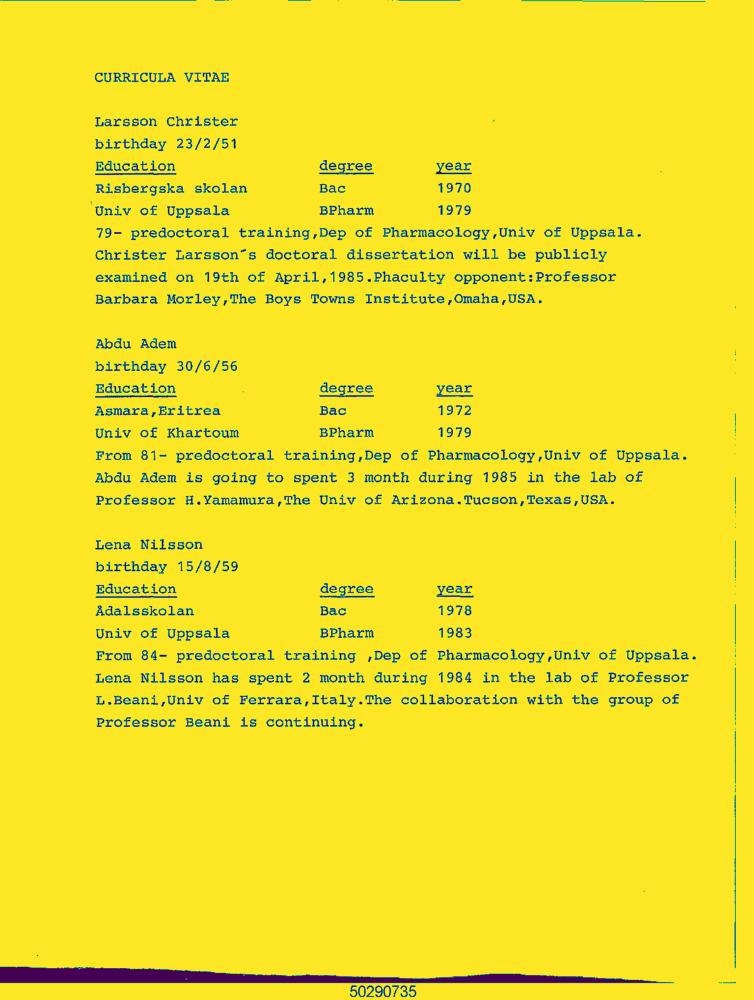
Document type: Resume-Doc